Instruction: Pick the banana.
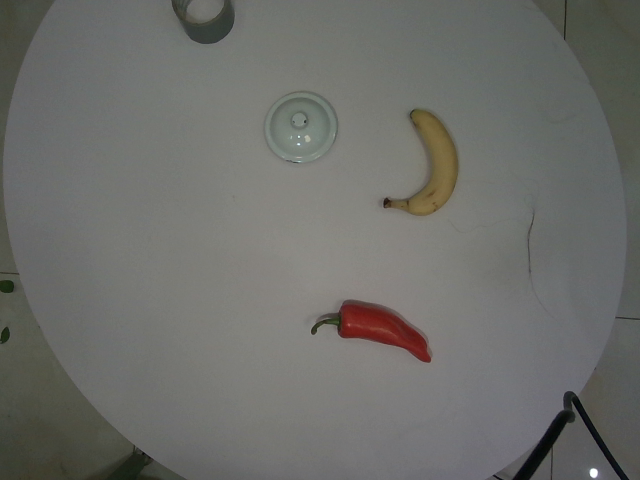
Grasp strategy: vertical